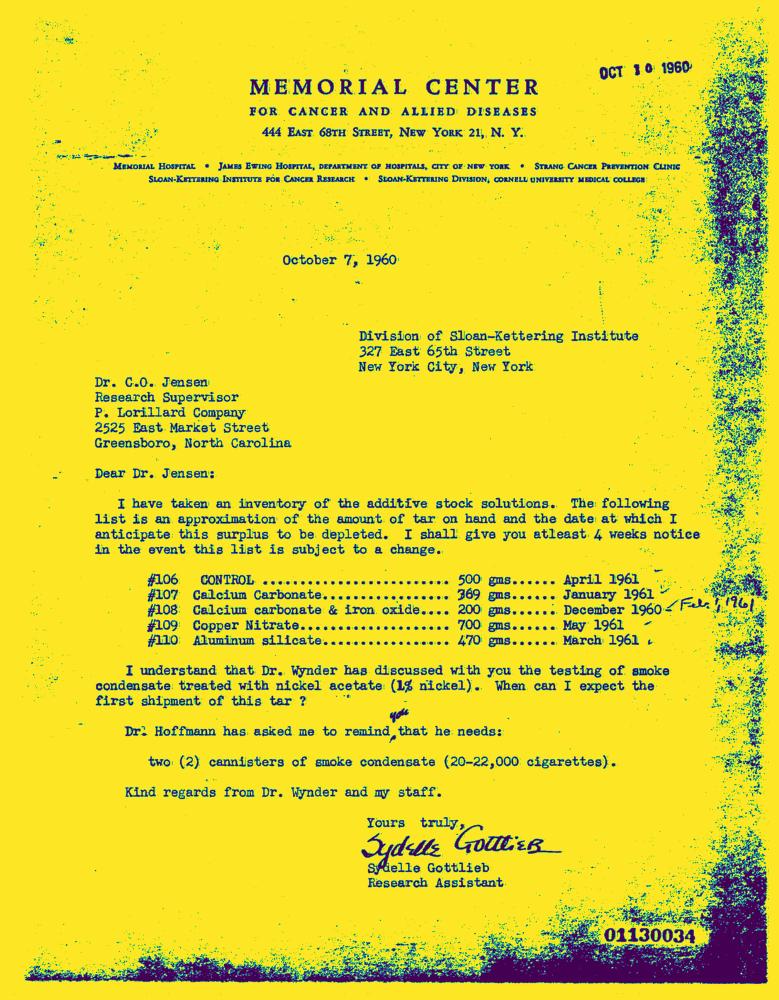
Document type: Letter-Doc